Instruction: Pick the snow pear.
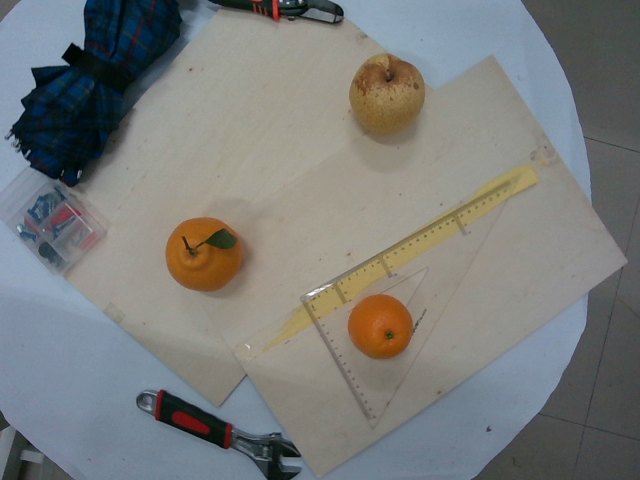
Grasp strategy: vertical